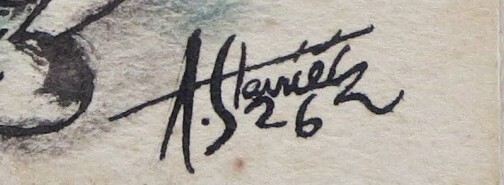
Signature of: antonín václav slavíček